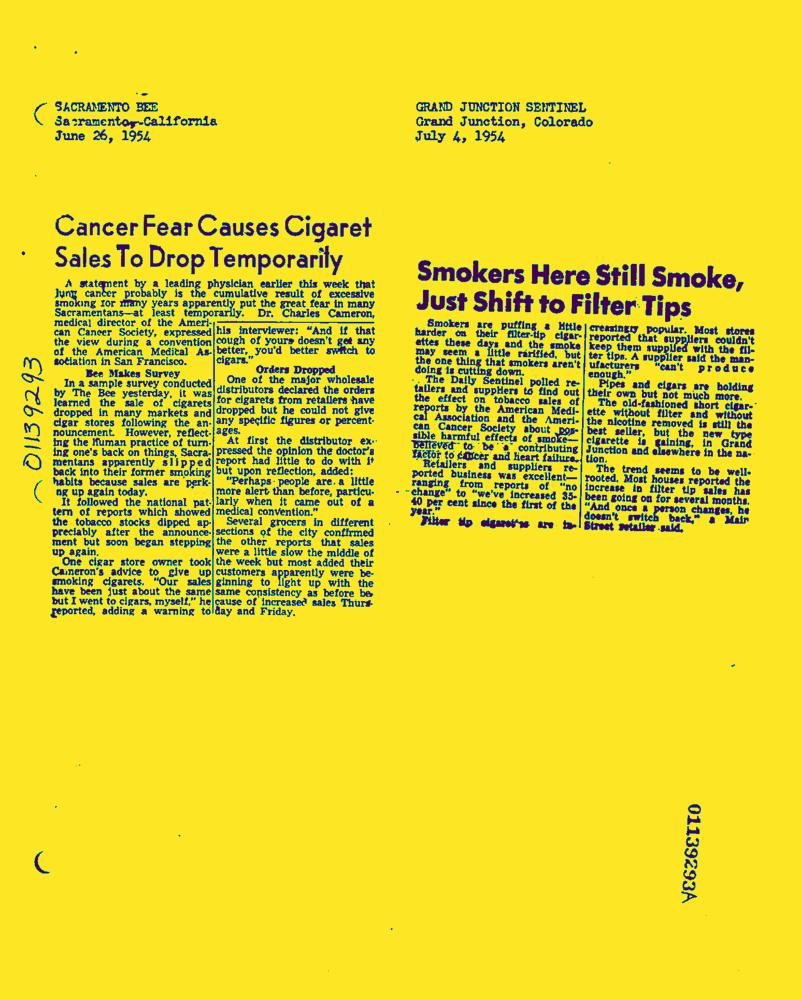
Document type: News-Article